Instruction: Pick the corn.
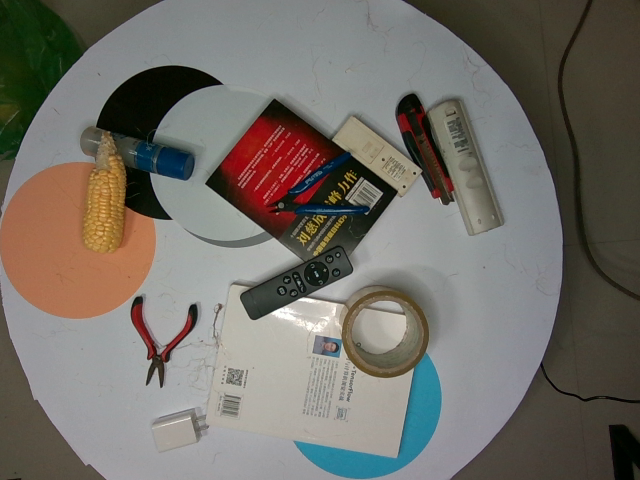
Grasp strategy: vertical